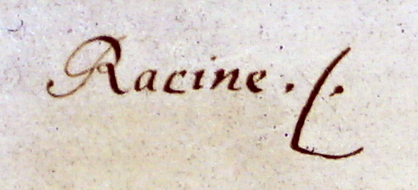
Signature of: jean racine